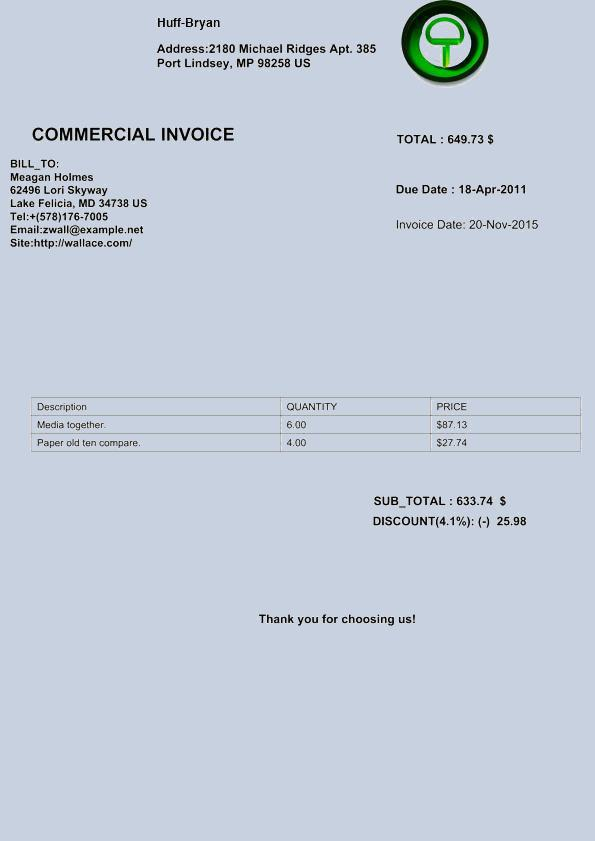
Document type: Invoice